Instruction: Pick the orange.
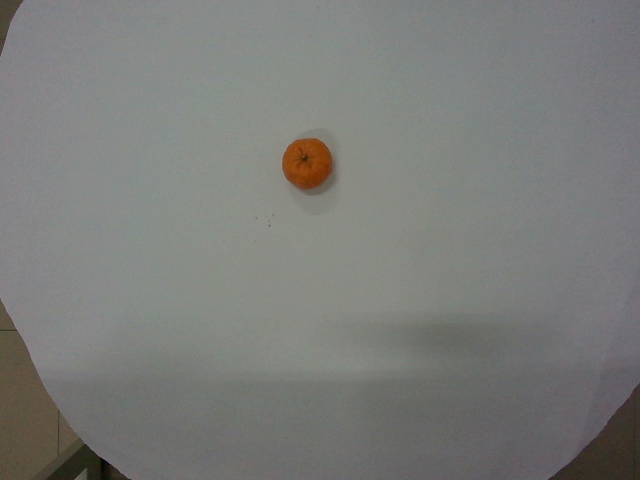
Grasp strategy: vertical